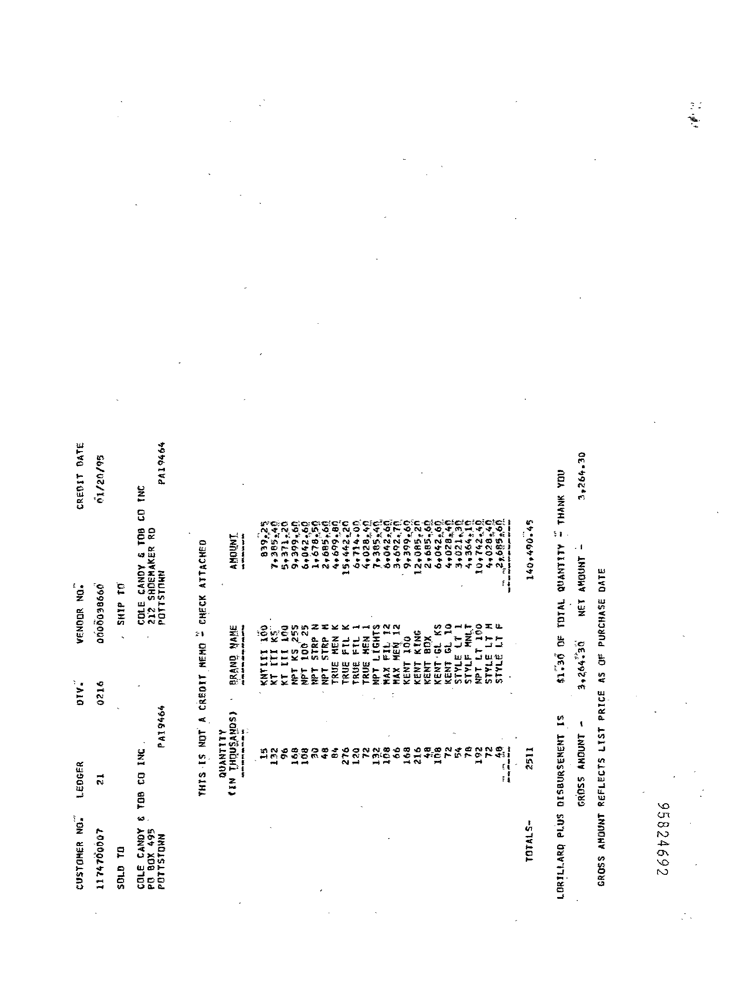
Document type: Invoice